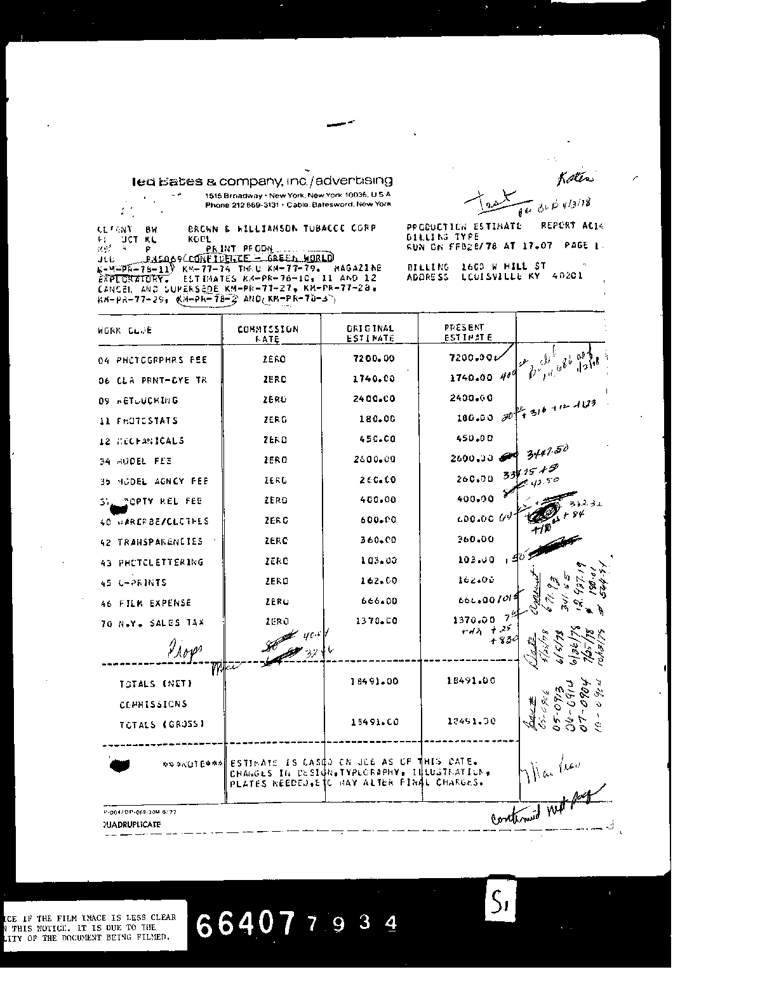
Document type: Invoice